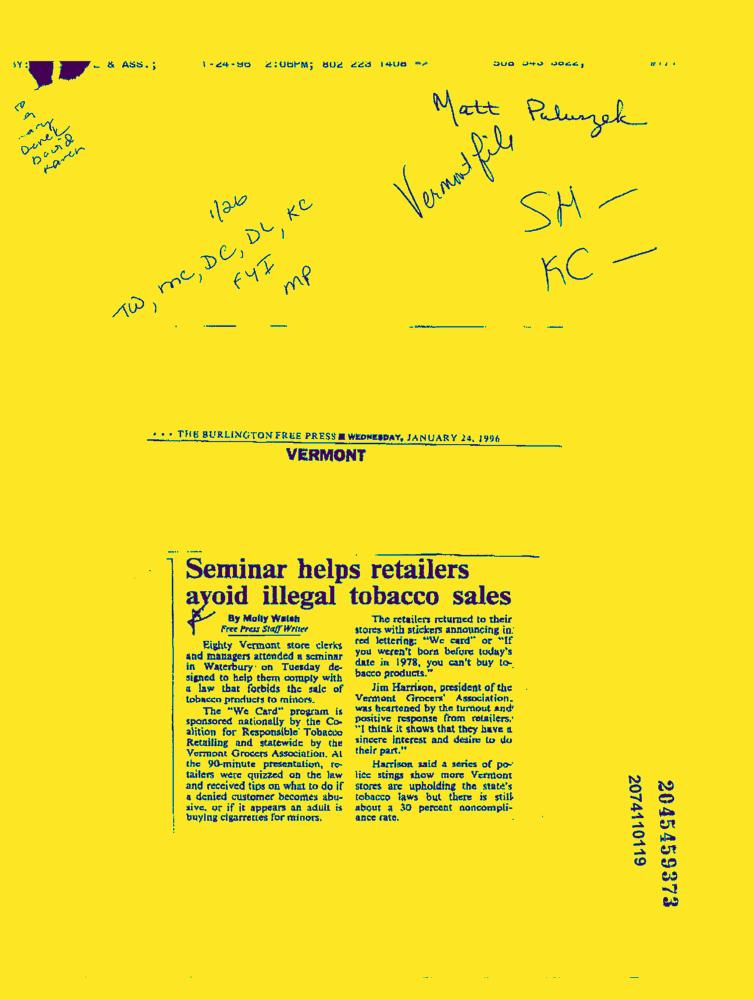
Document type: News-Article